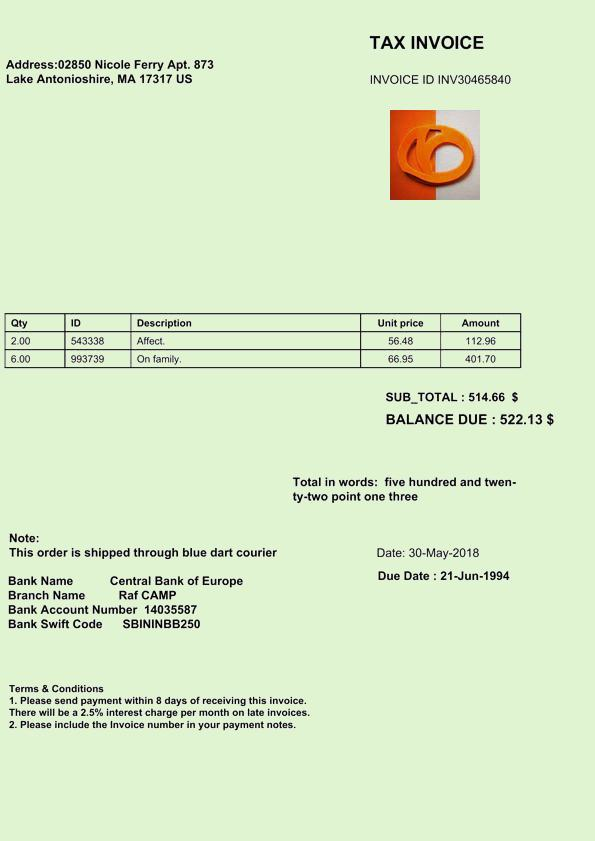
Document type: Invoice